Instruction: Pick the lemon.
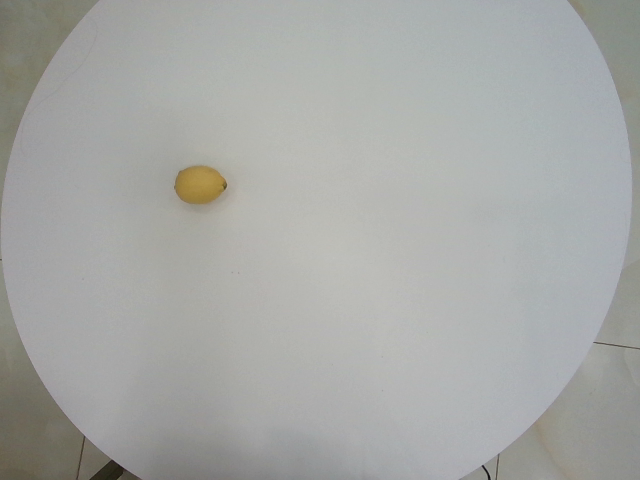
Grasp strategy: vertical